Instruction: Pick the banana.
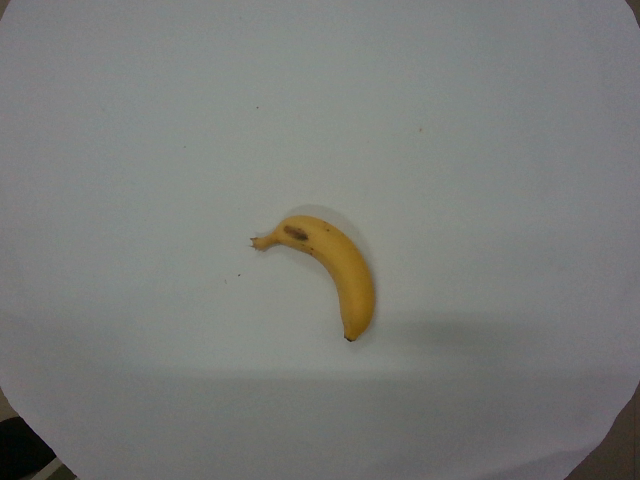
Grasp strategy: vertical